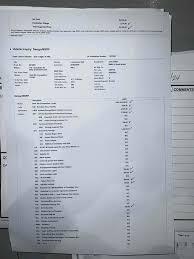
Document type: Invoice